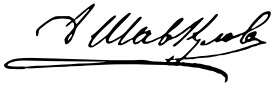
Signature of: demeter chafcouloff